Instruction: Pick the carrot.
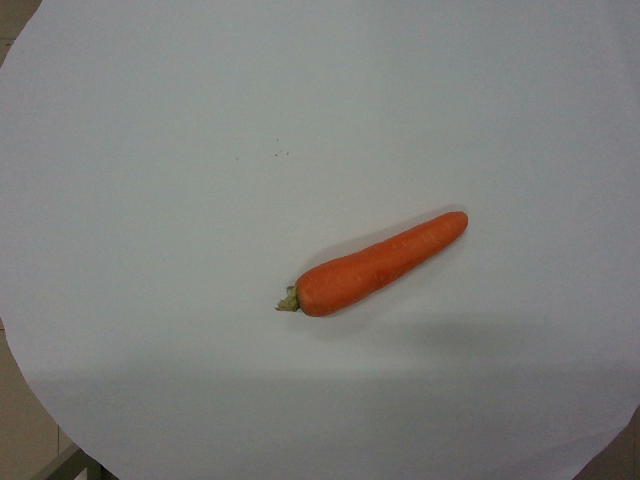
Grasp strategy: vertical